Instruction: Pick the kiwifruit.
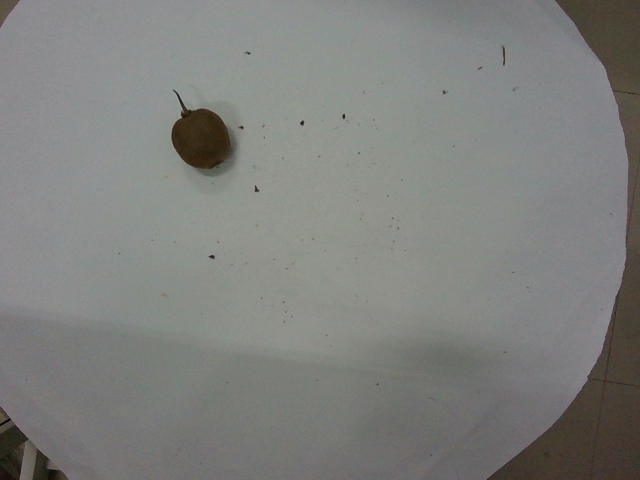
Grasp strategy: vertical